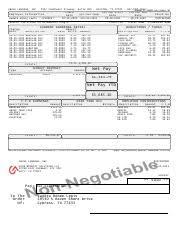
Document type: Invoice